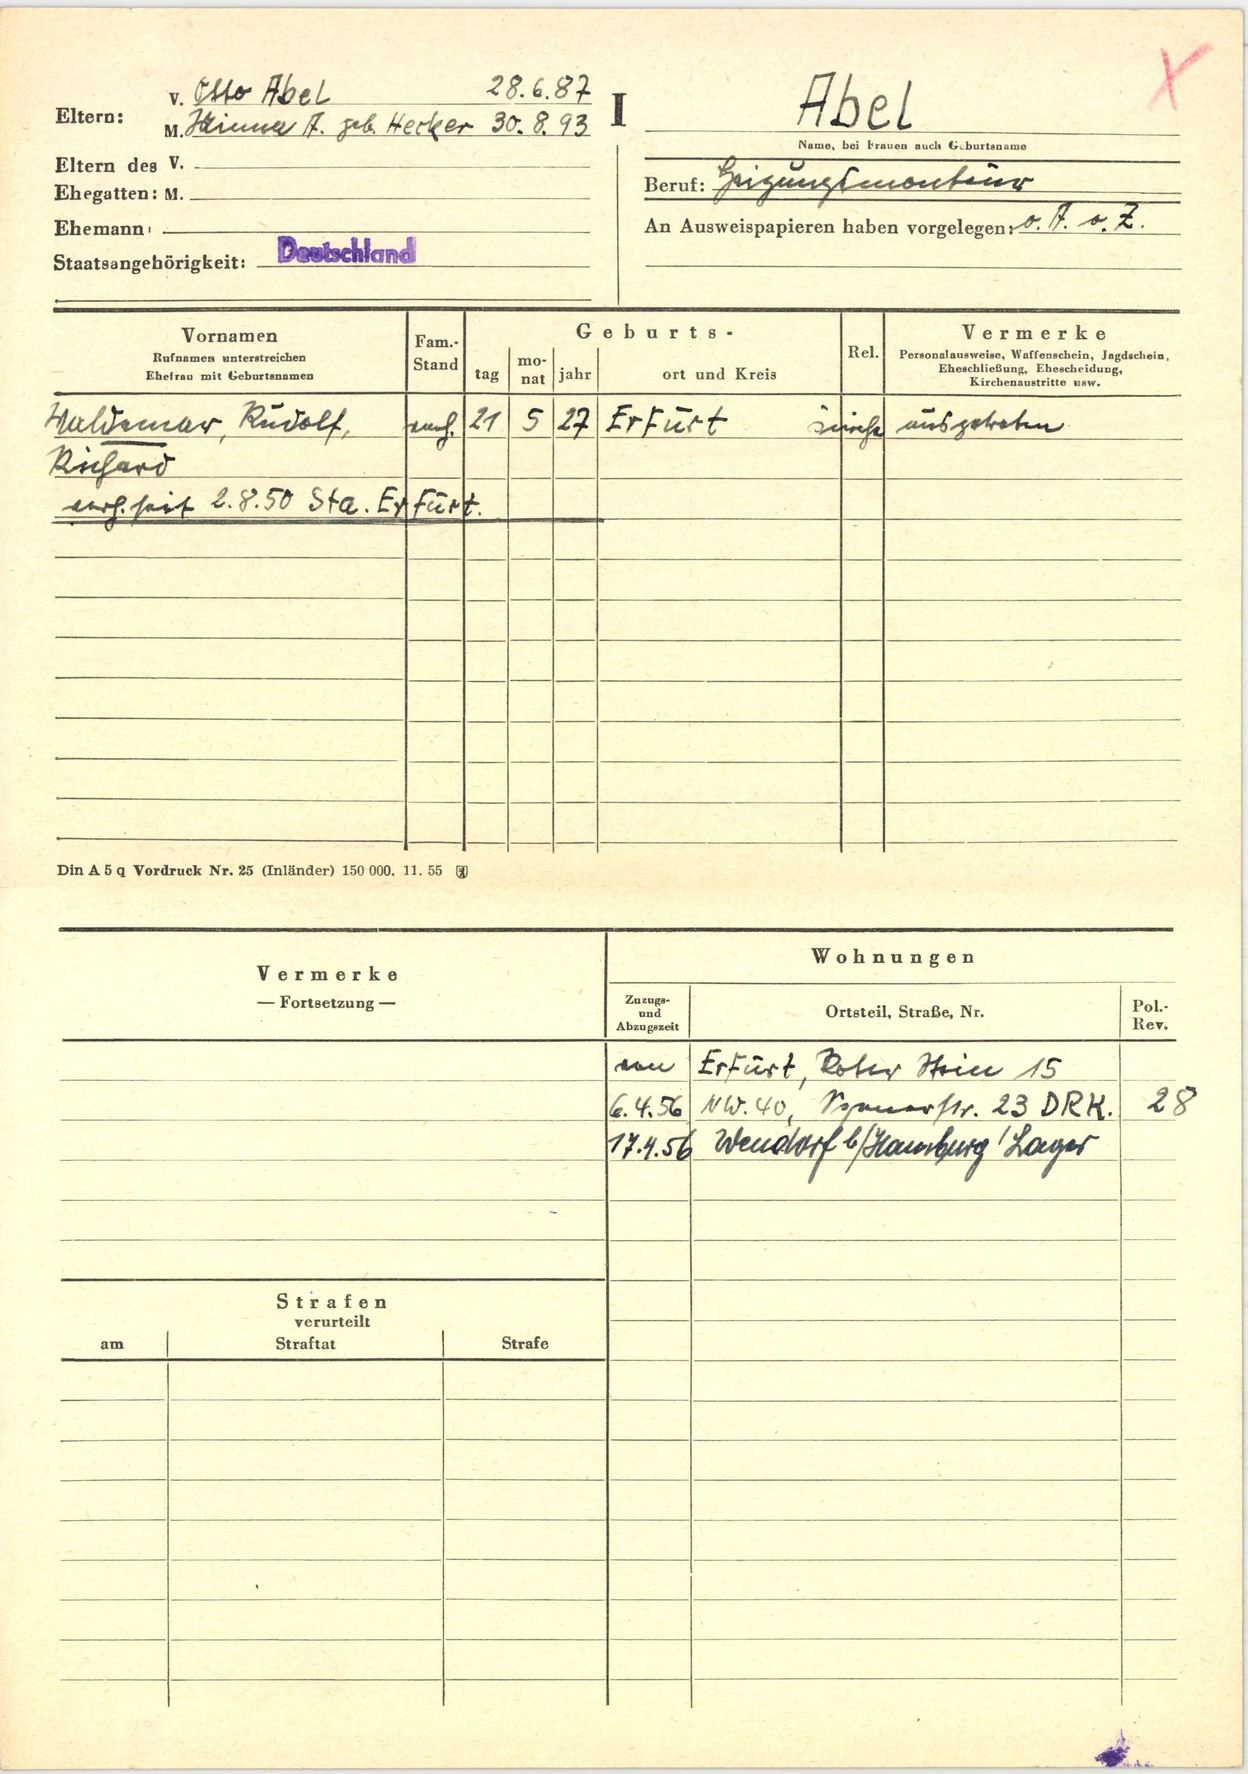
Abel